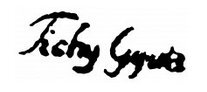
Signature of: gyula tichy